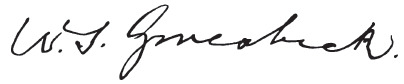
Signature of: william s groesbeck